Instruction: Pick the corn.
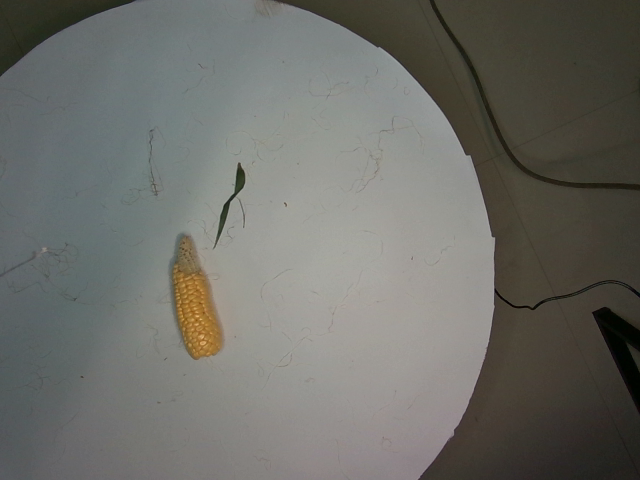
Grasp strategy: vertical